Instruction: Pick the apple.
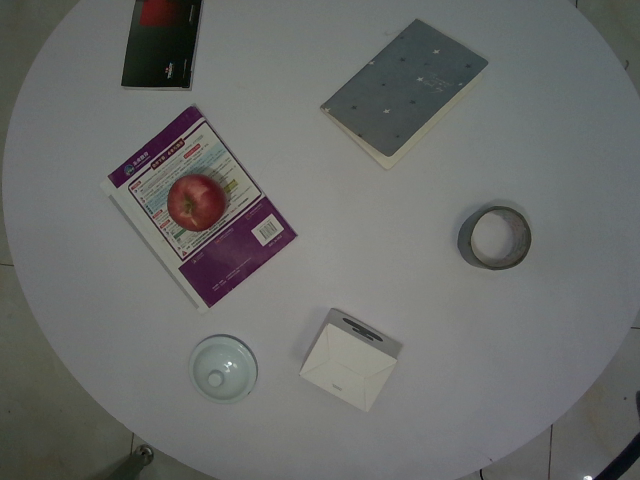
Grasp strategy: vertical